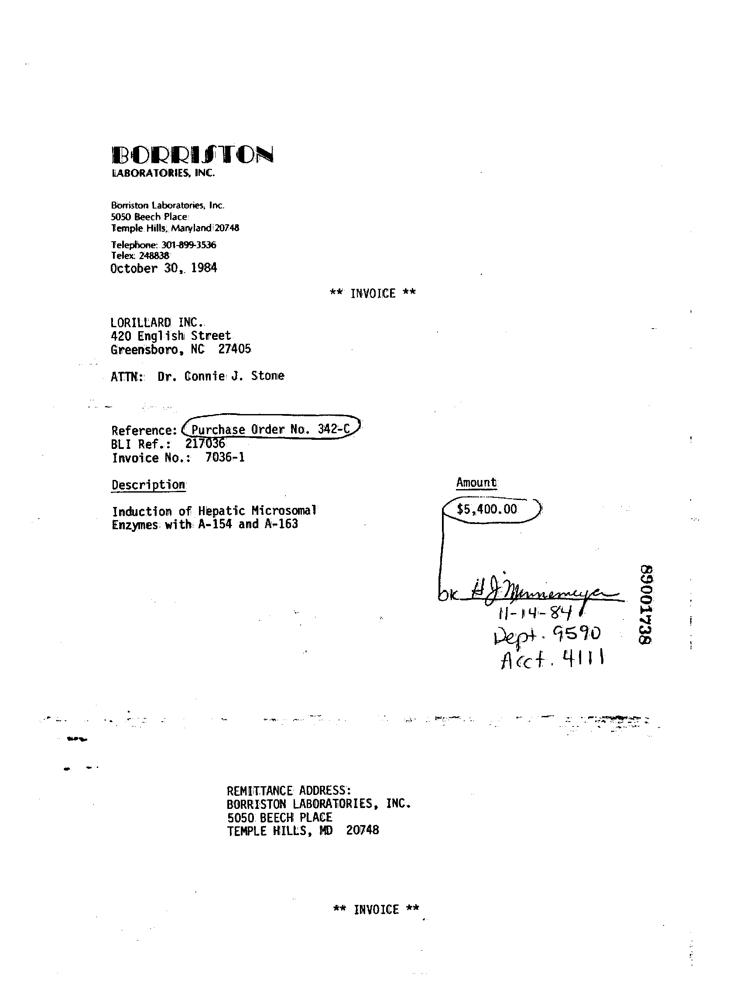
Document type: Invoice